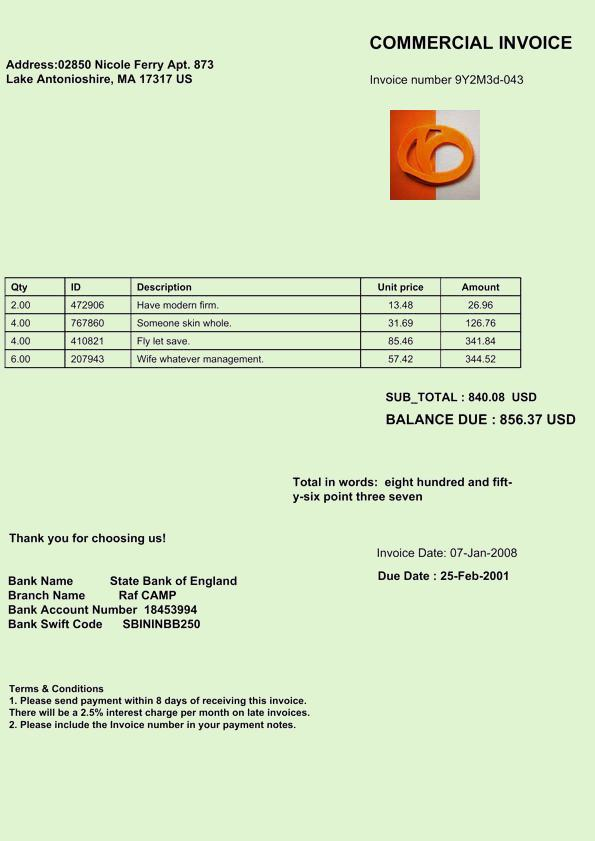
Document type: Invoice